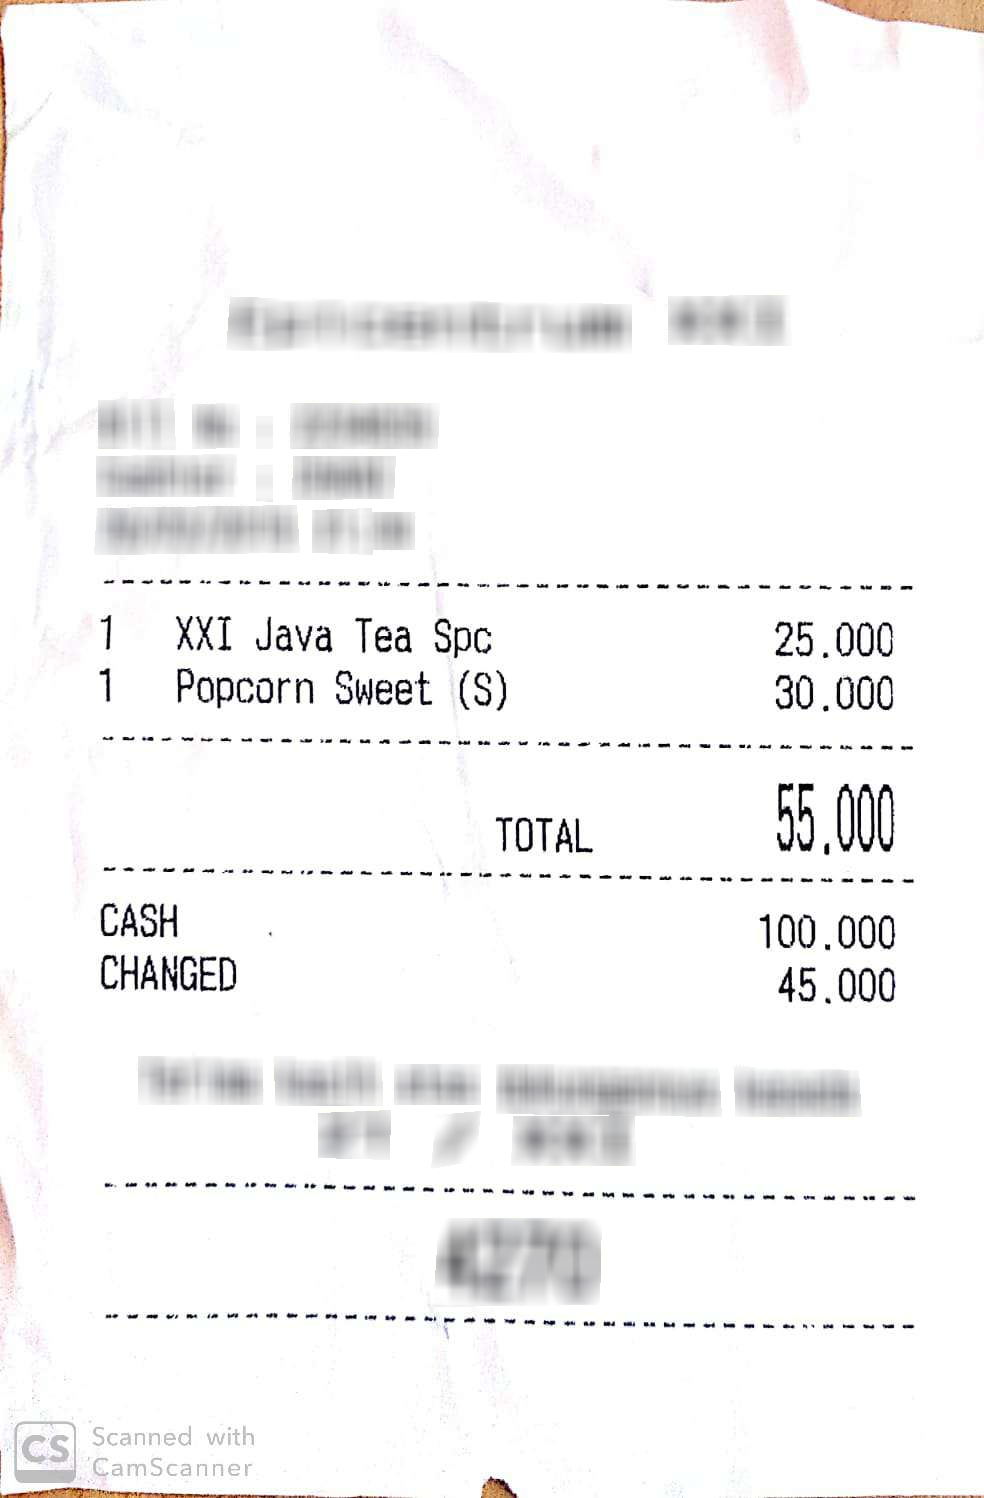
Number of items: 2
Total: 55.000
OCR text regions:
text: 1
text: XXI
text: Java
text: Tea
text: Spc
text: 25.000
text: 1
text: Popcorn
text: Sweet
text: (S)
text: 30.000
text: TOTAL
text: 55.000
text: CASH
text: 100.000
text: CHANGED
text: 45.000